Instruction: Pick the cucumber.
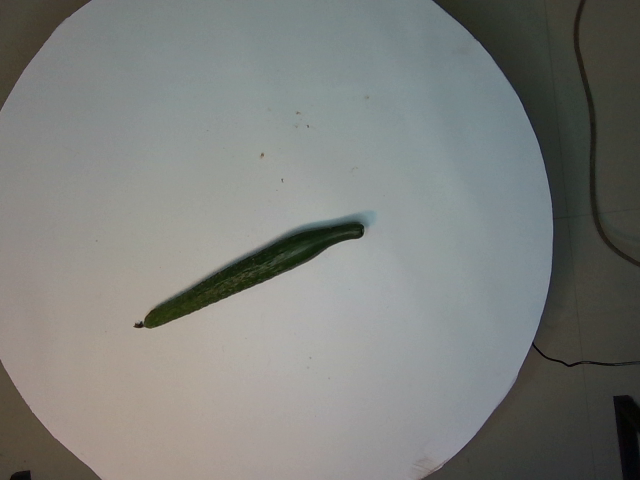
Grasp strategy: vertical